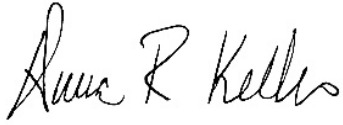
Signature of: anna kelles